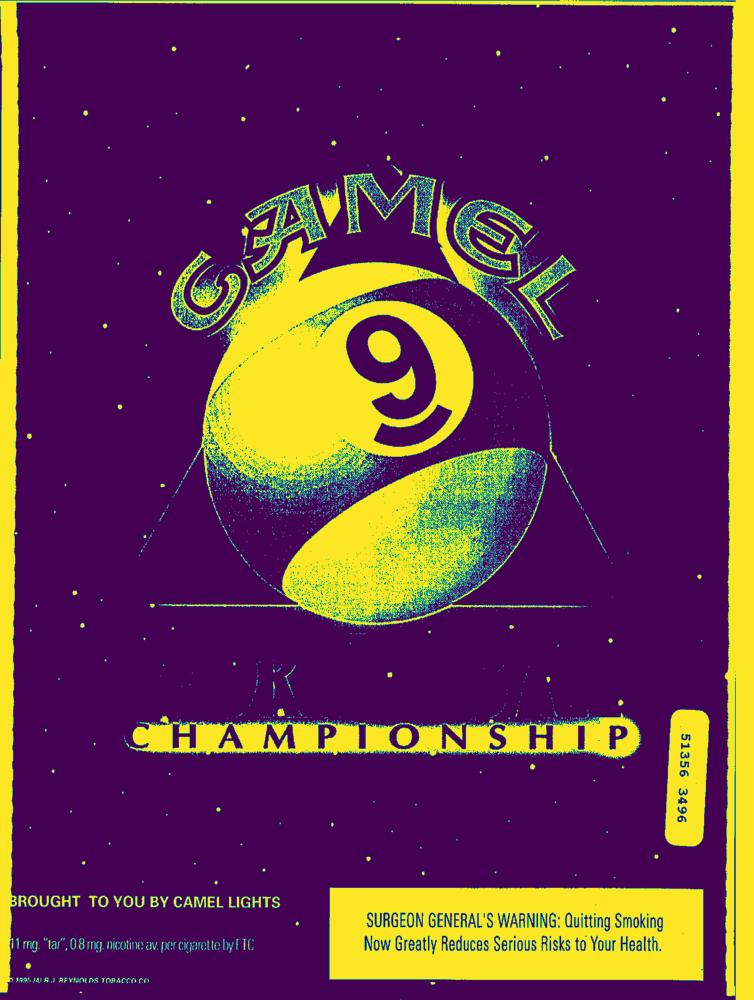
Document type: AD